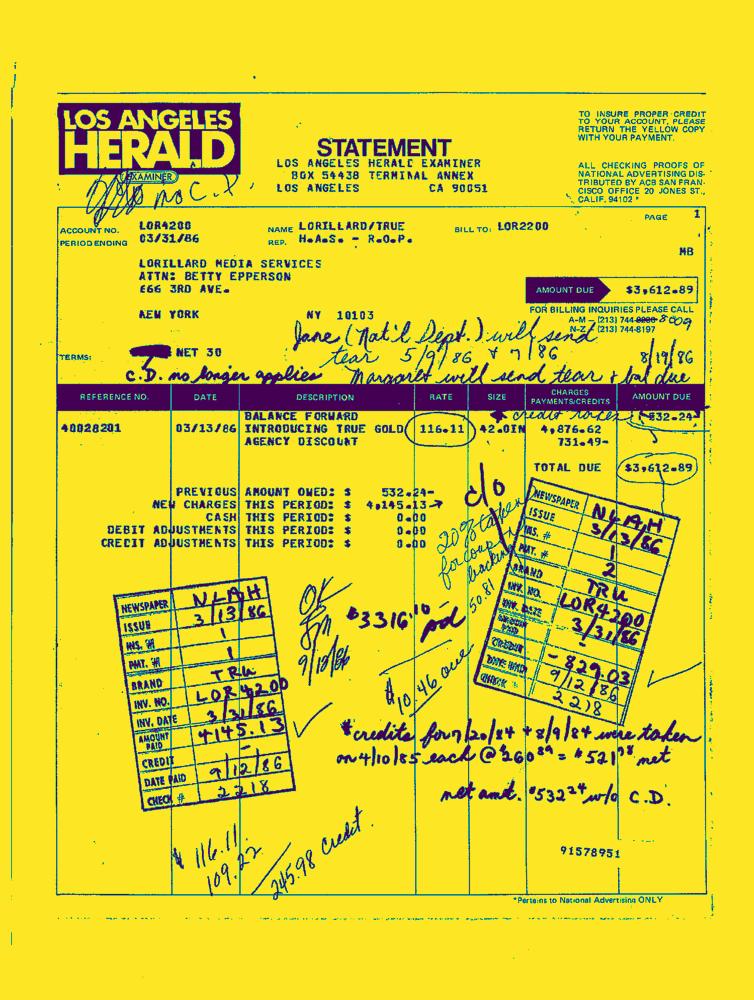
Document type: Invoice-Doc